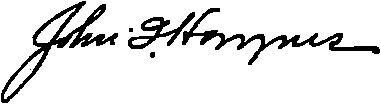
Signature of: john ignatius haynes